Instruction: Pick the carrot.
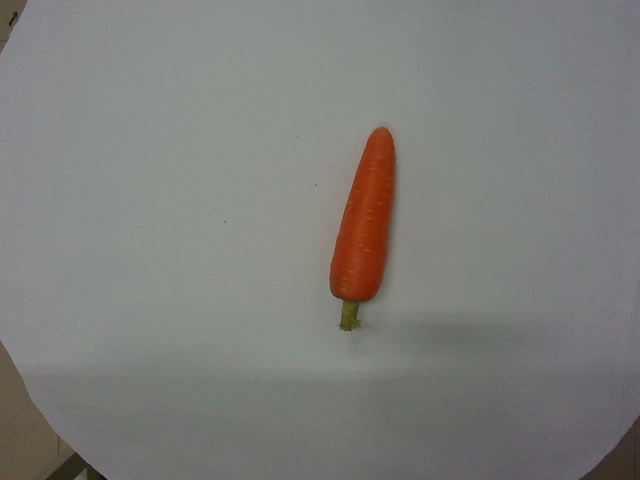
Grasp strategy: vertical